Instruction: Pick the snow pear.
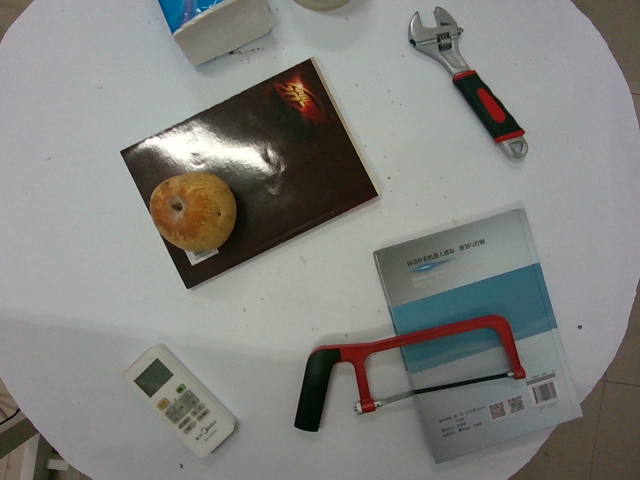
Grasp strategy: vertical